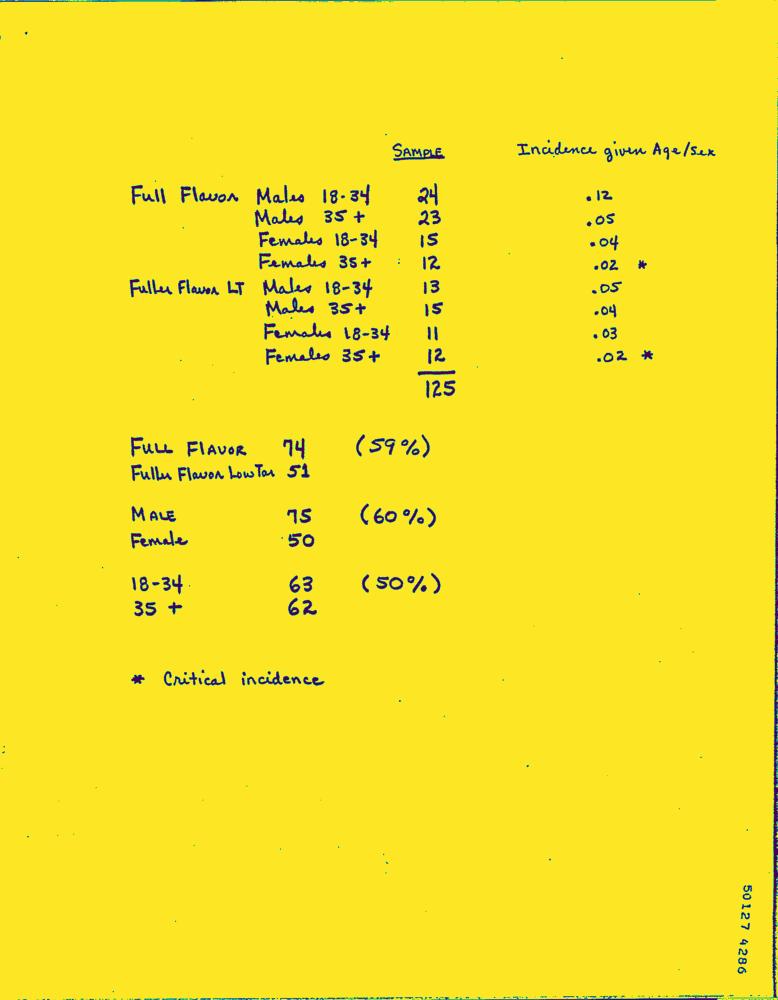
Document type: Hand-Written